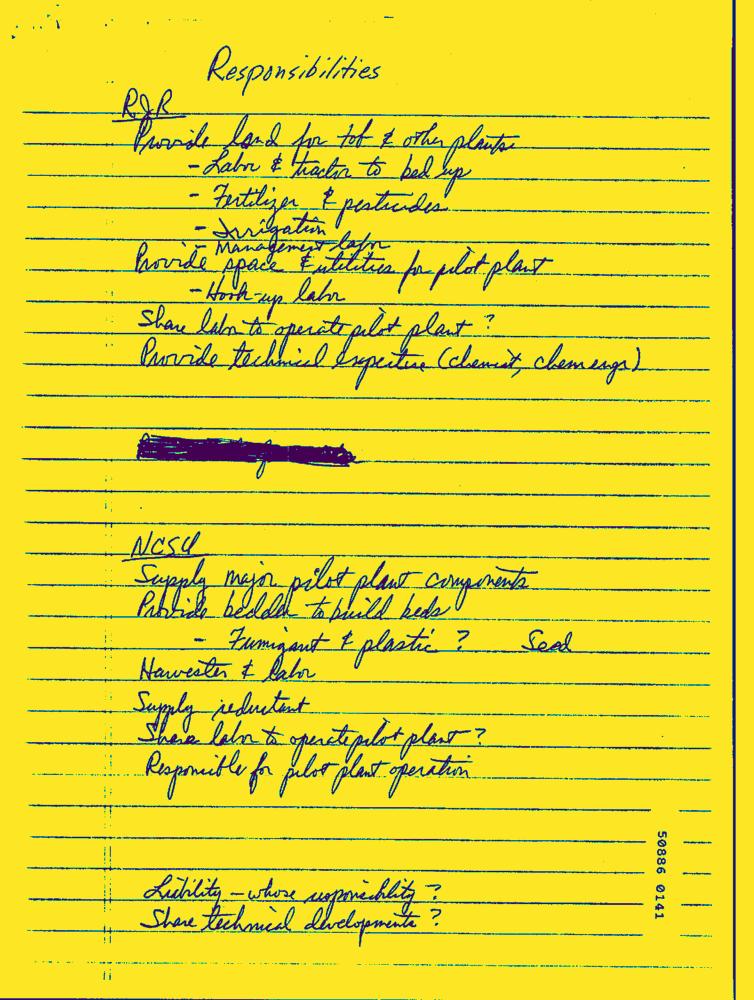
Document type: Hand-Written